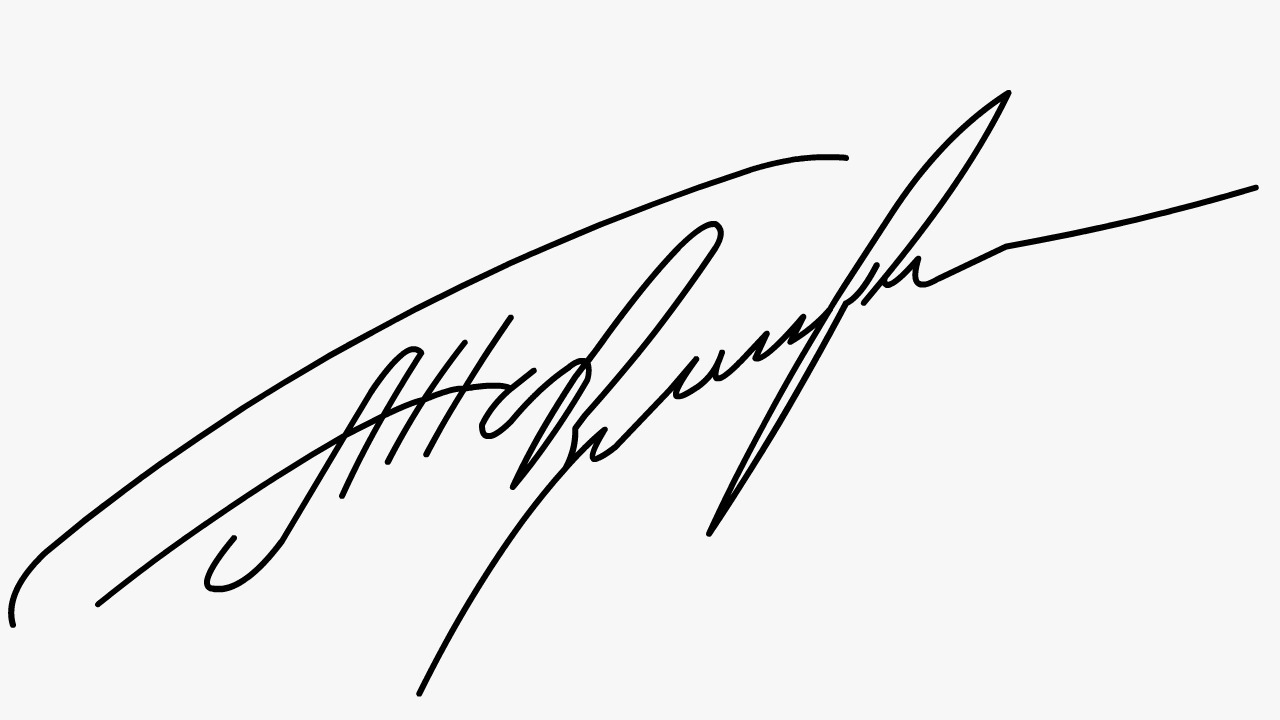
Signature of: alexander pokryshkin